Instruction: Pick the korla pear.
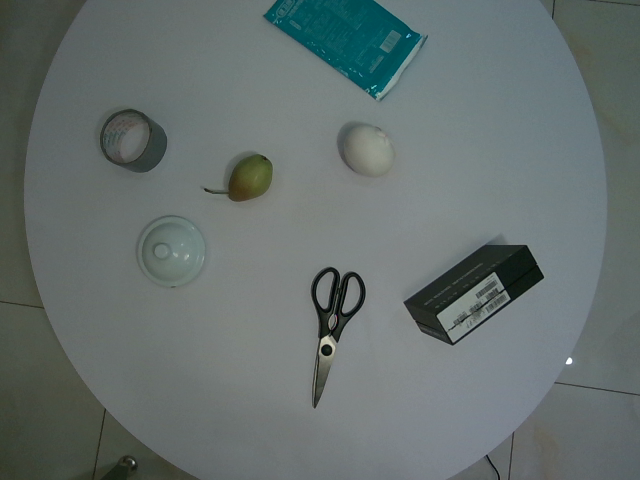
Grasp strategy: vertical